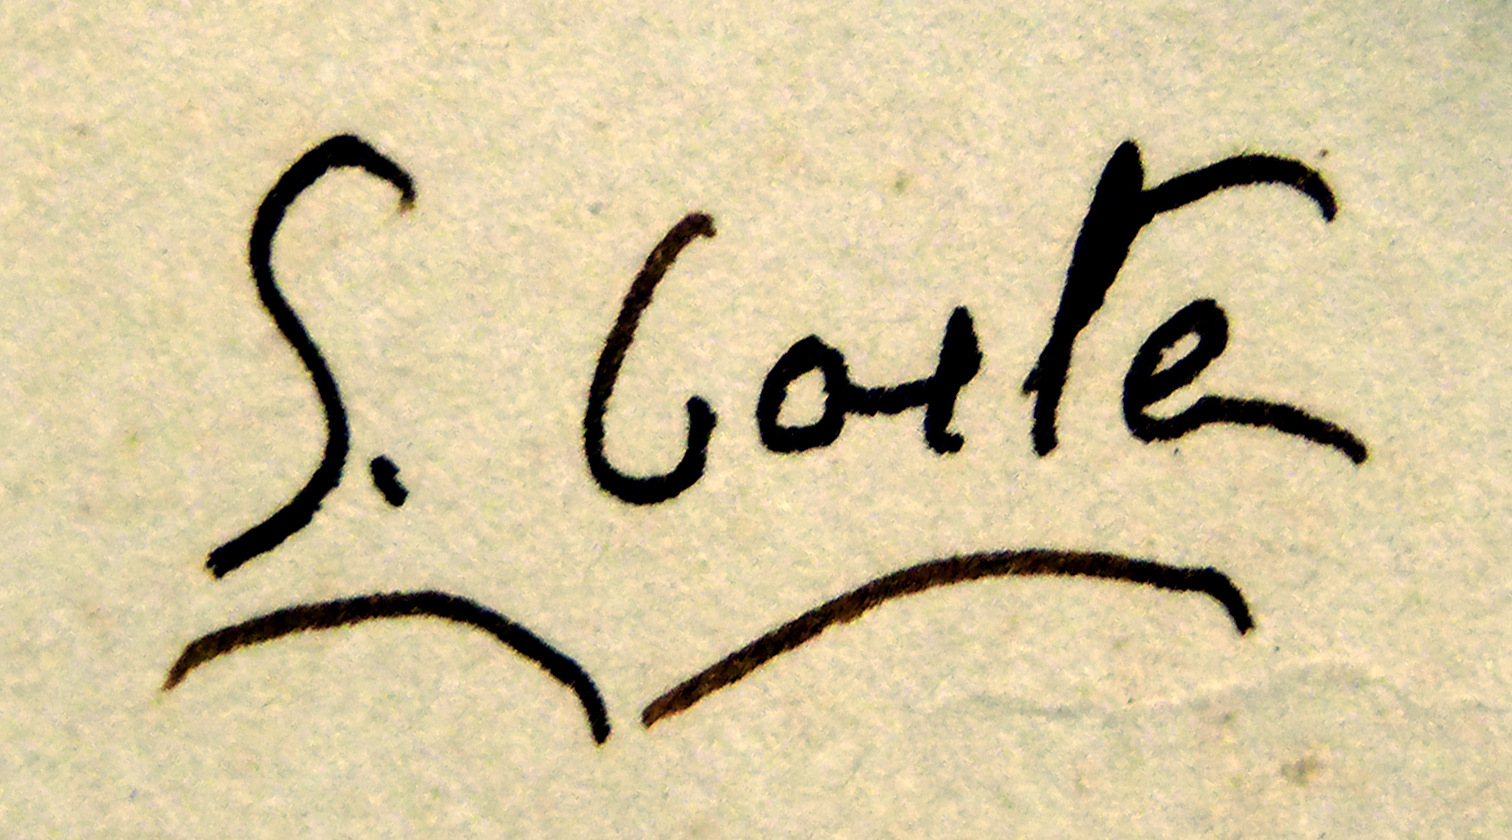
Signature of: santiago costa